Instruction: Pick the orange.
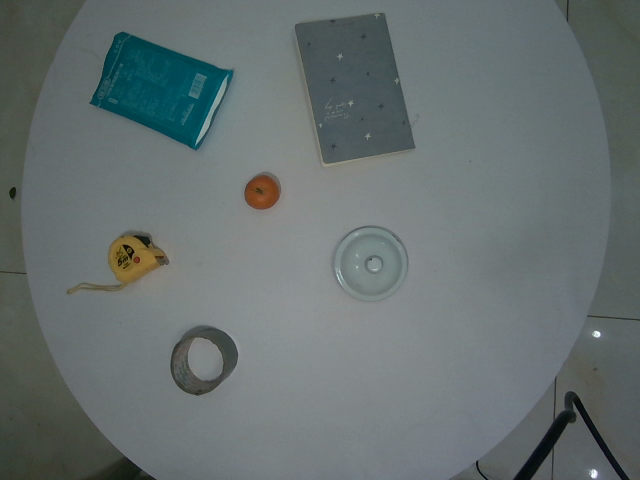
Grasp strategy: vertical